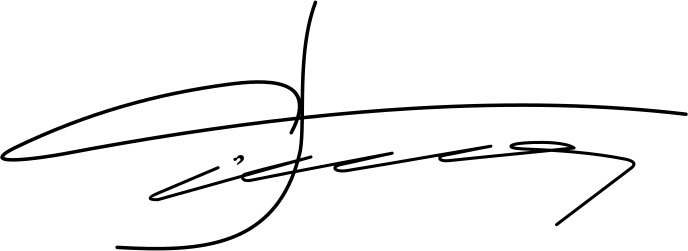
Signature of: servet pëllumbi